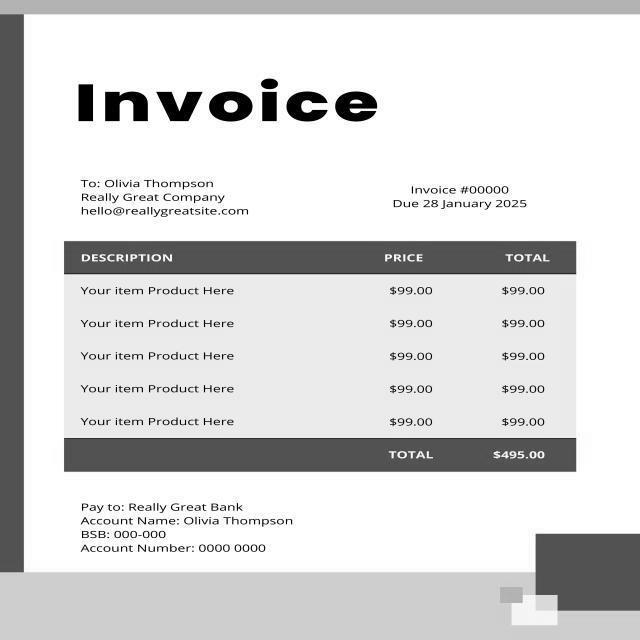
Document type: Invoice